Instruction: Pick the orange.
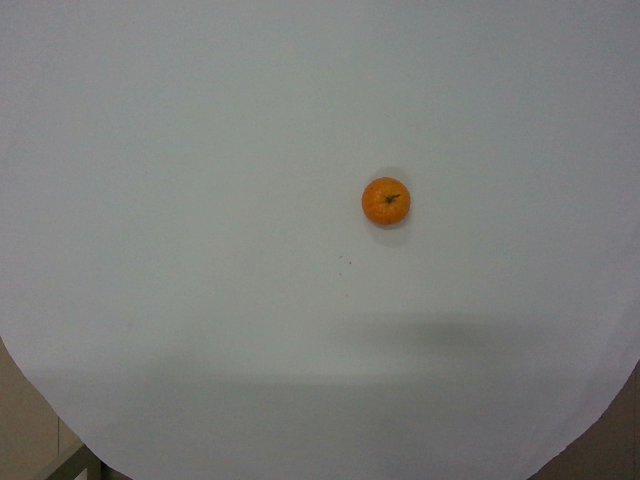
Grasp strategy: vertical